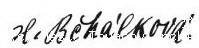
Signature of: františka xavera běhálková